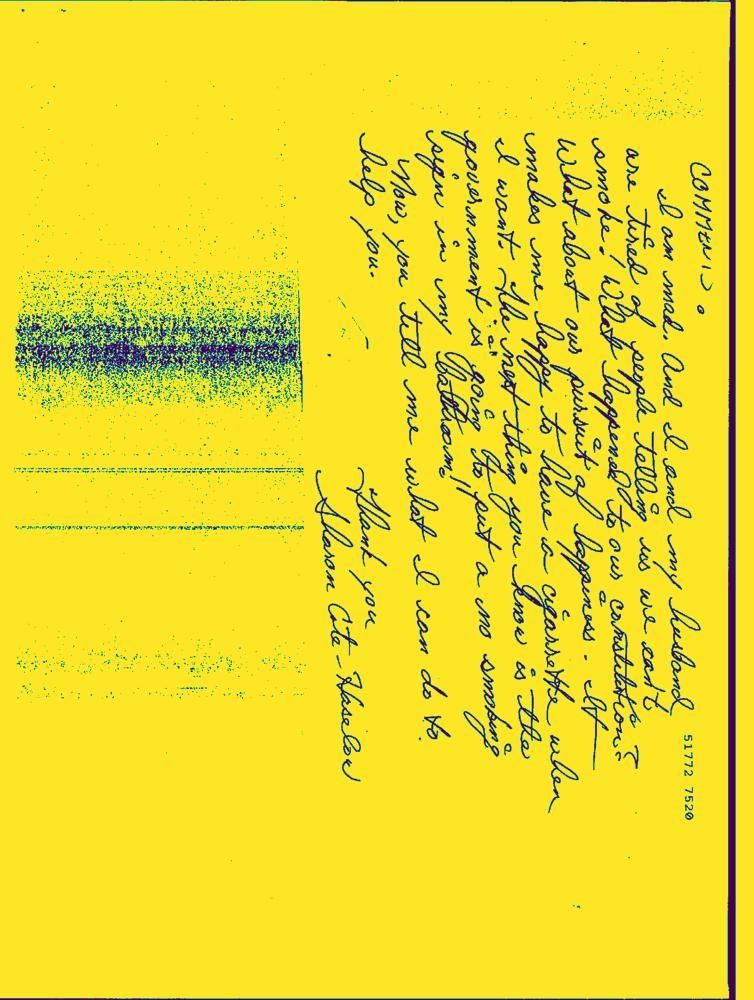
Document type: Hand-Written